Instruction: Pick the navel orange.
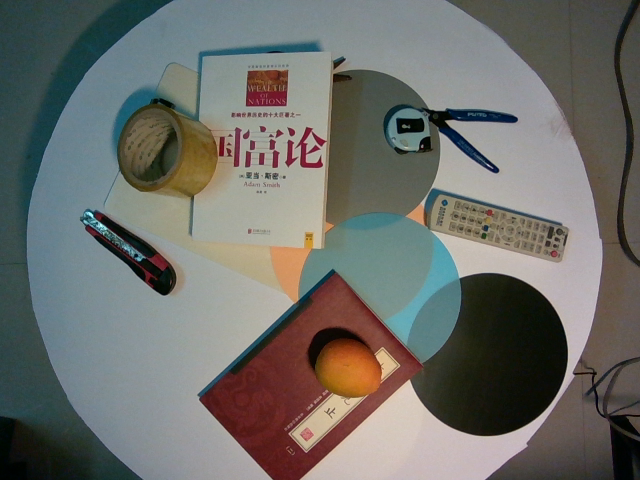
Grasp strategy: vertical